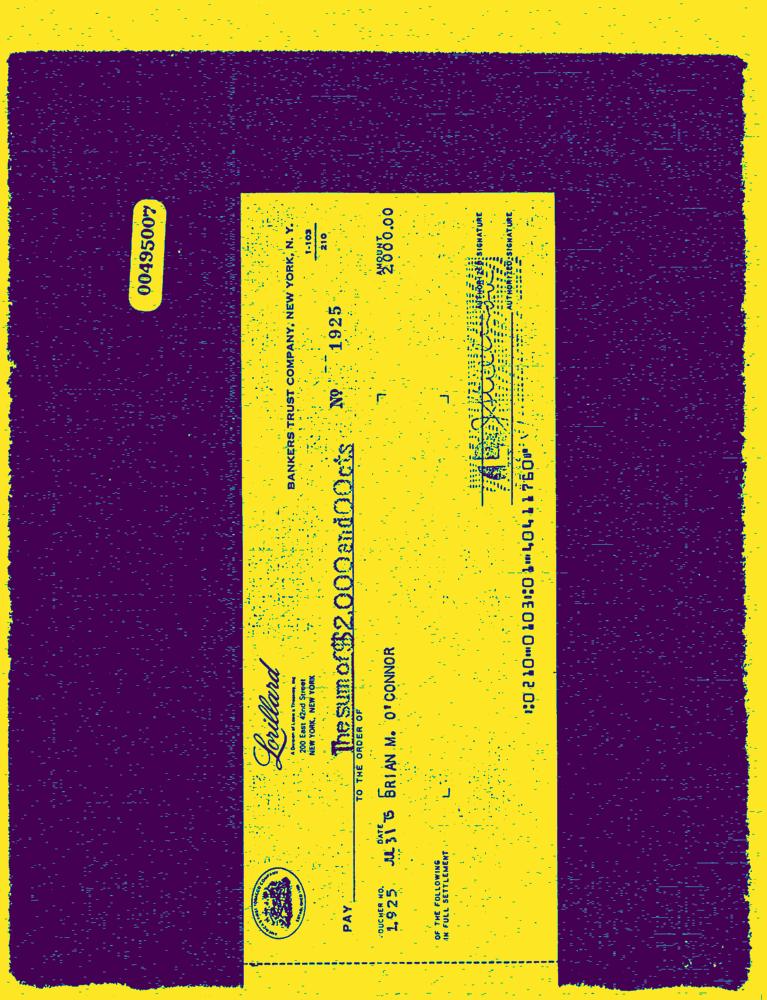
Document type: Invoice-Doc